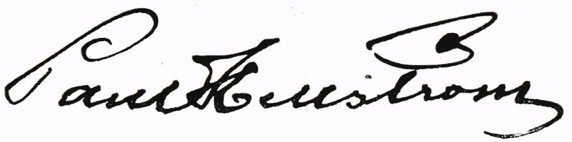
Signature of: paul hellström